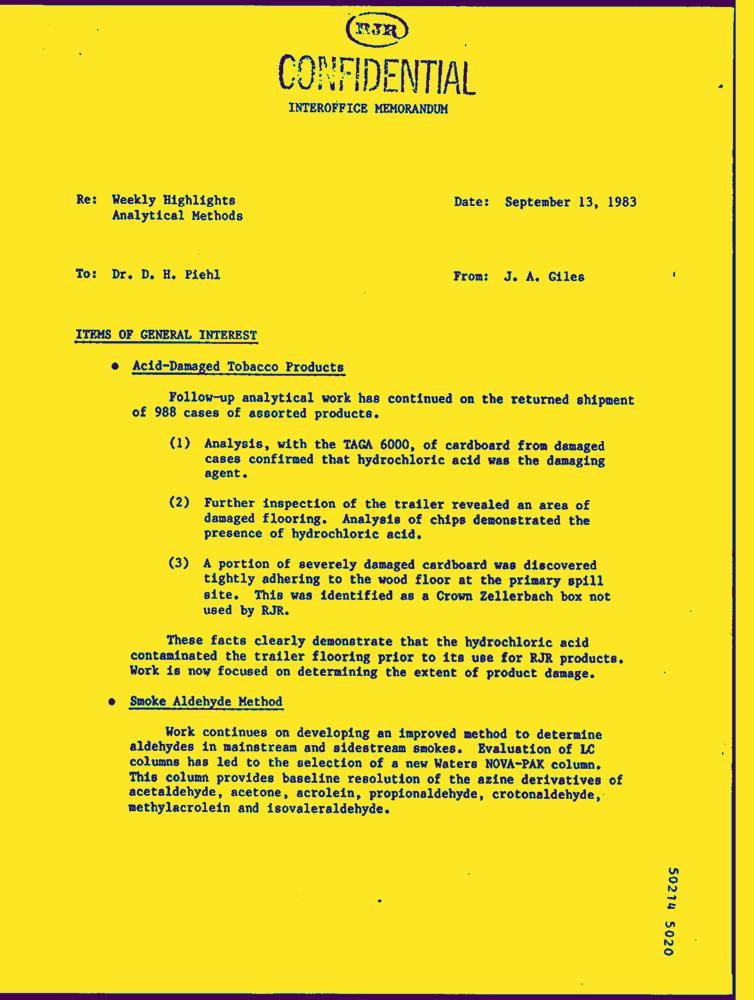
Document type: Letter-Doc